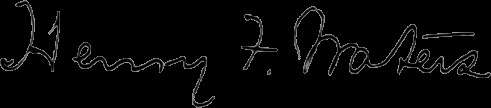
Signature of: henry fitzgilbert waters